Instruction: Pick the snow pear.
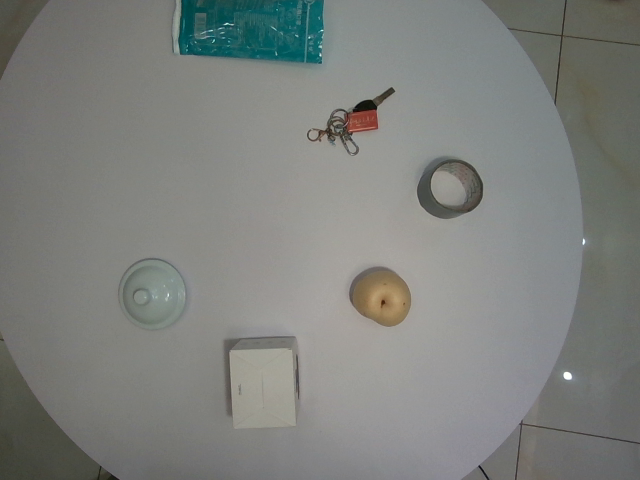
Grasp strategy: vertical